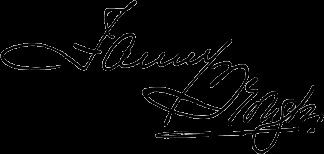
Signature of: fanny brough